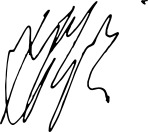
Signature of: hashim thaçi